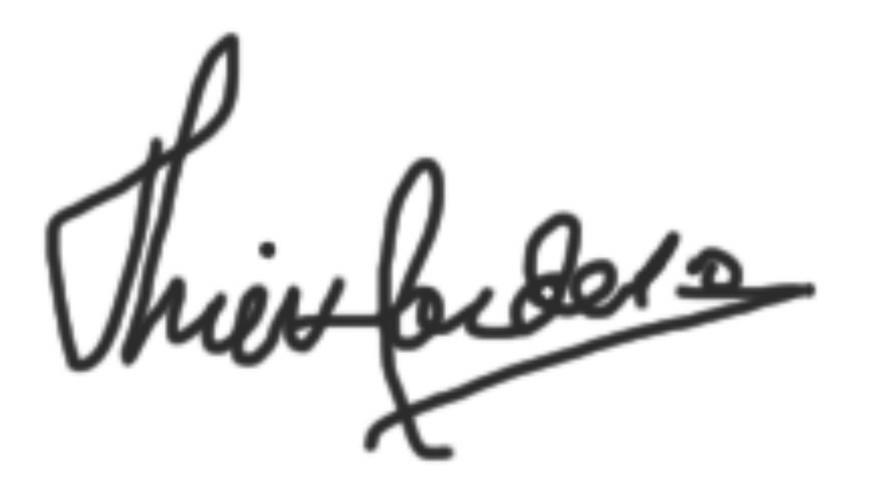
Signature of: thiers cardoso